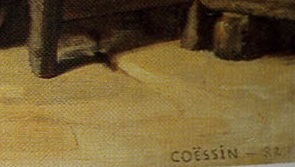
Signature of: charles alexandre coëssin de la fosse